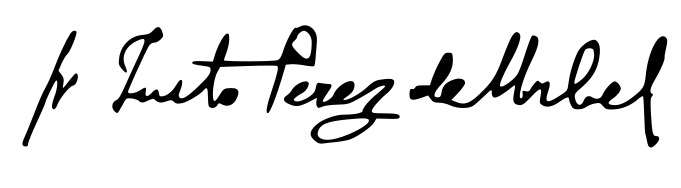
Signature of: justo pérez de urbel